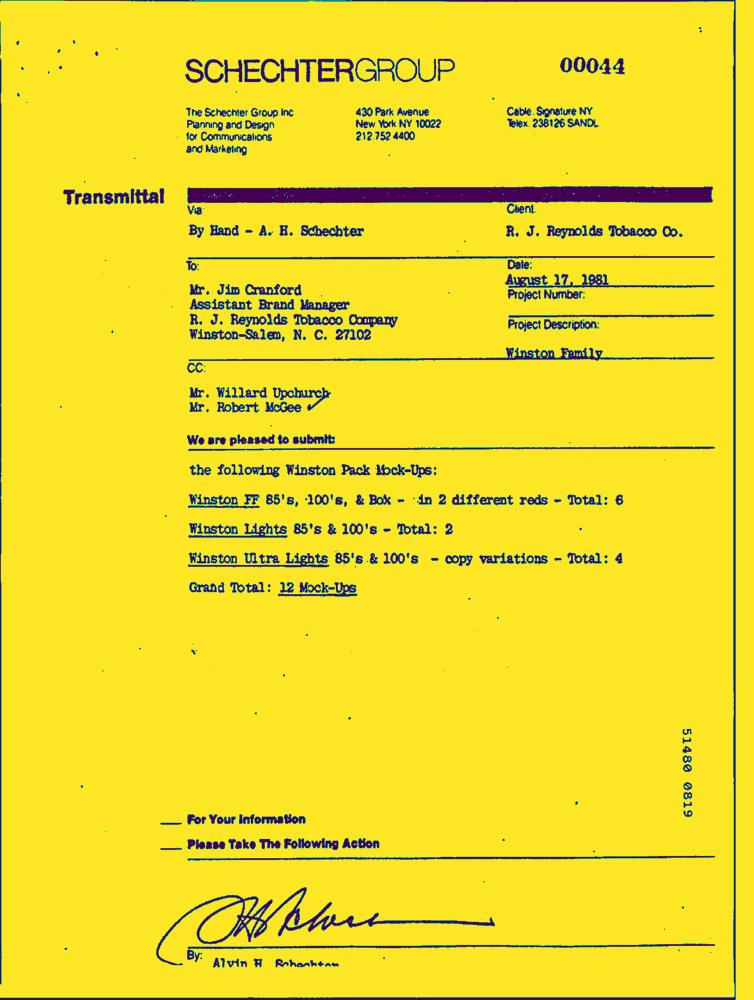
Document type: Letter-Doc